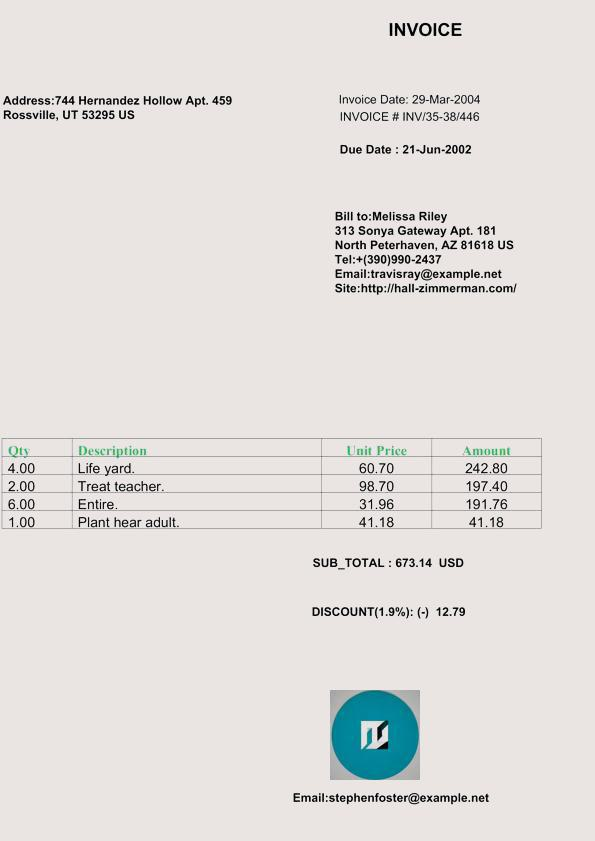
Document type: Invoice